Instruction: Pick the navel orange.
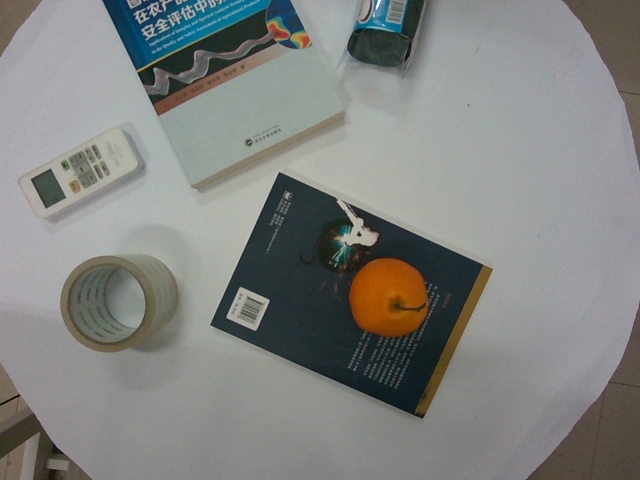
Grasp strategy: vertical